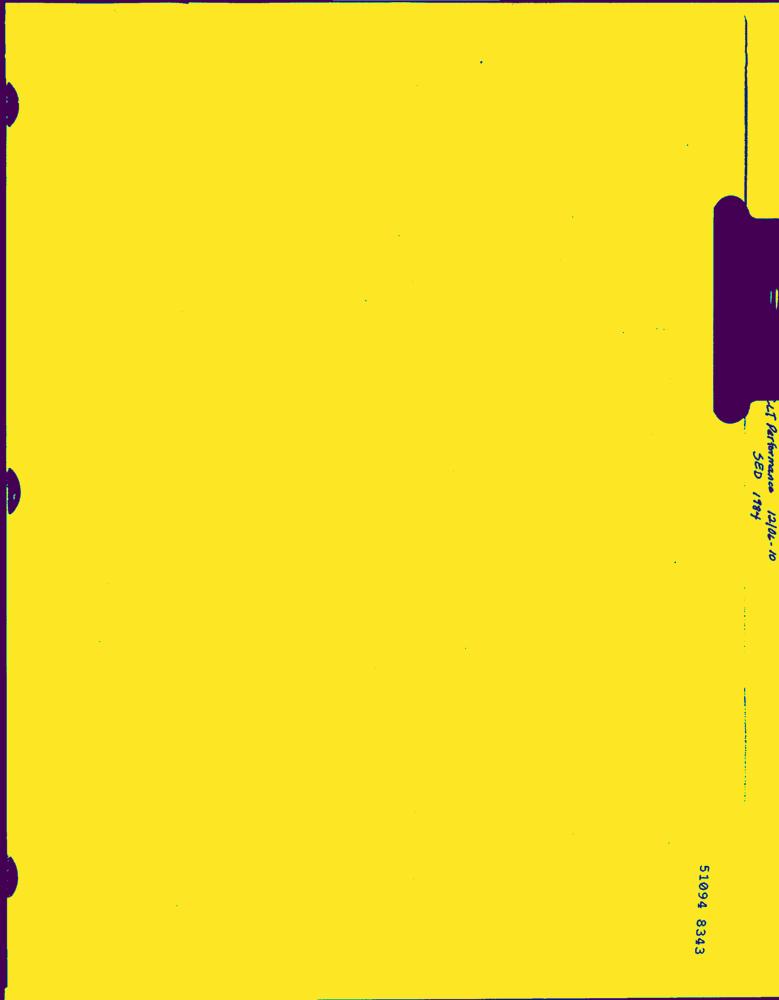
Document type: Letter-Doc